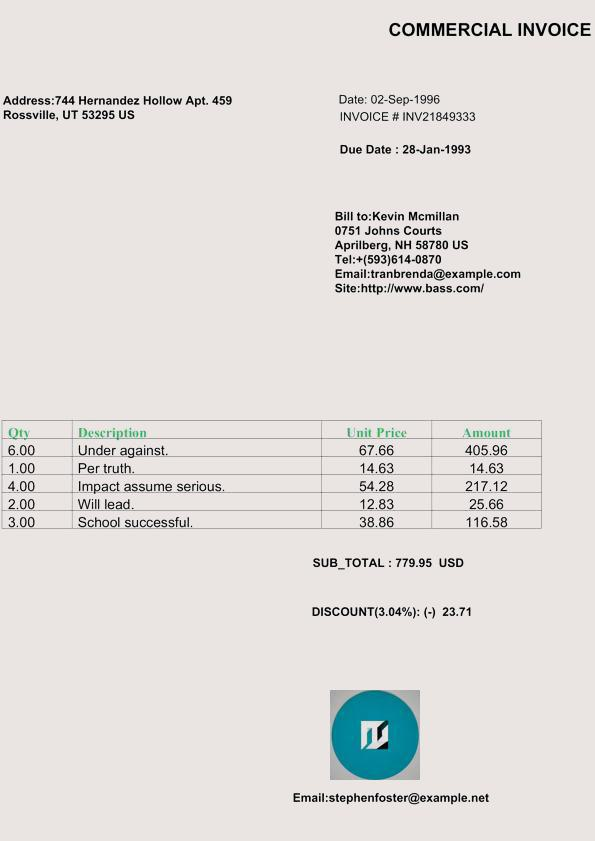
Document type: Invoice